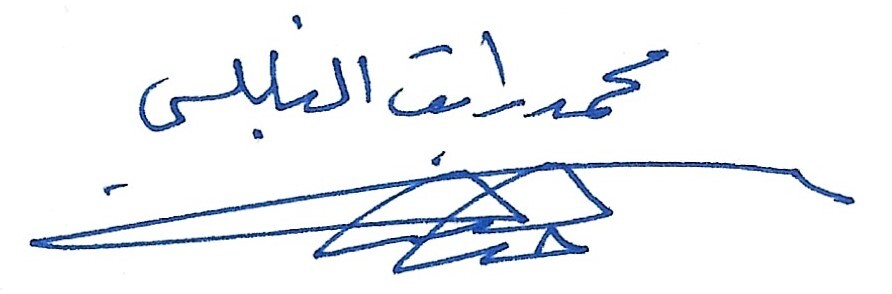
Signature of: mohammed rateb al nabulsi